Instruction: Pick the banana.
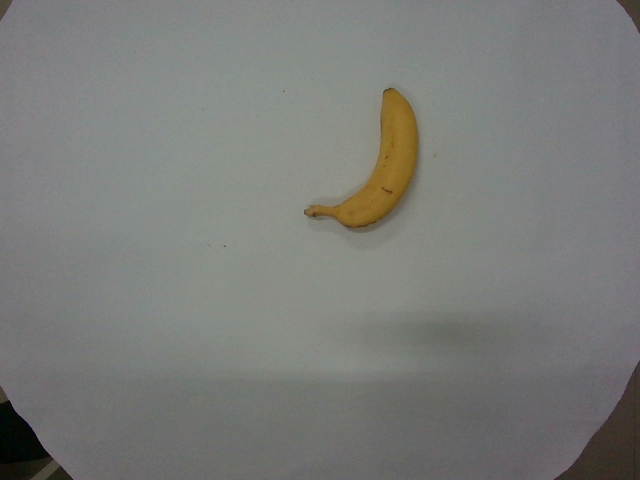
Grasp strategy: vertical